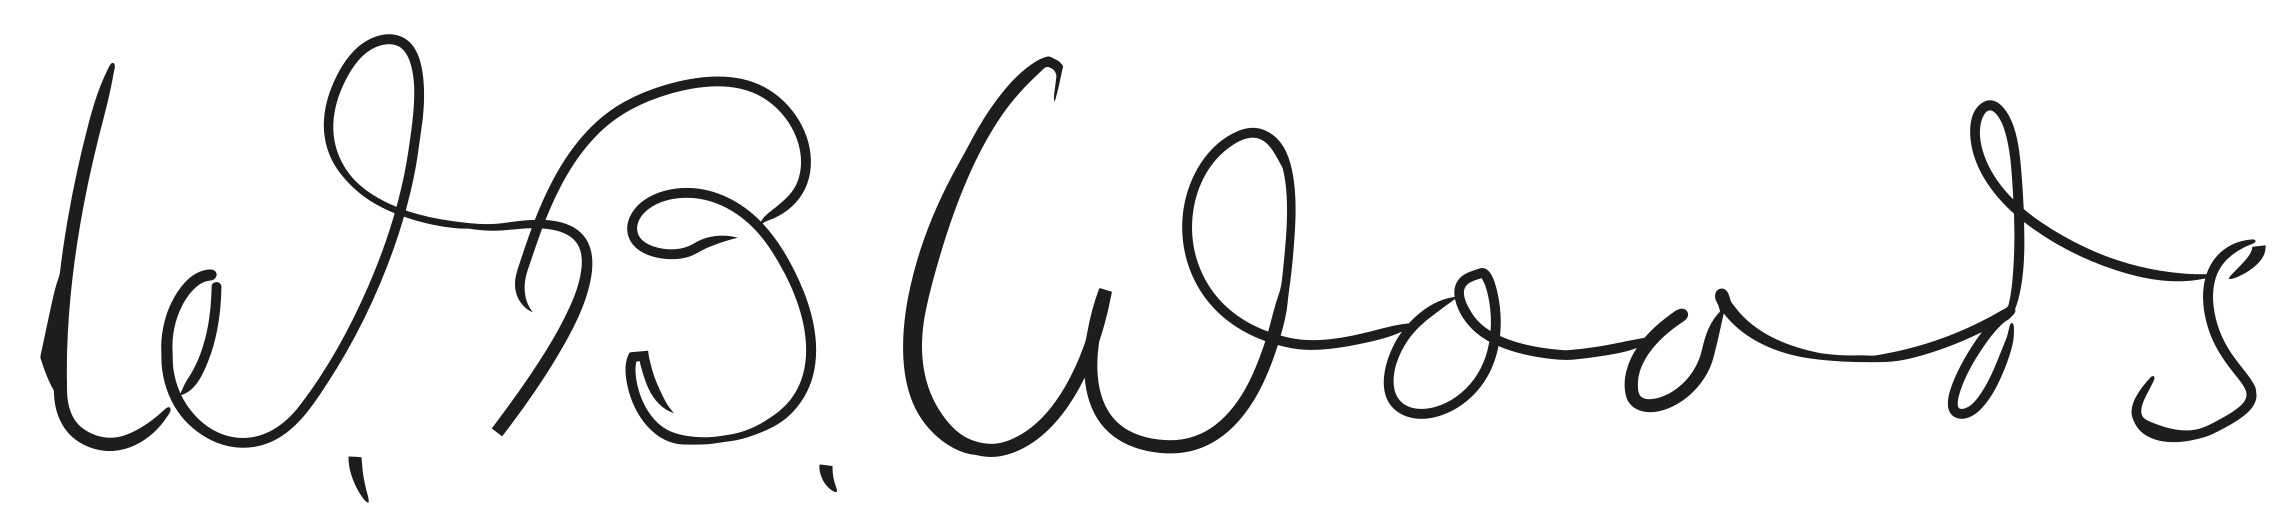
Signature of: william burnham woods